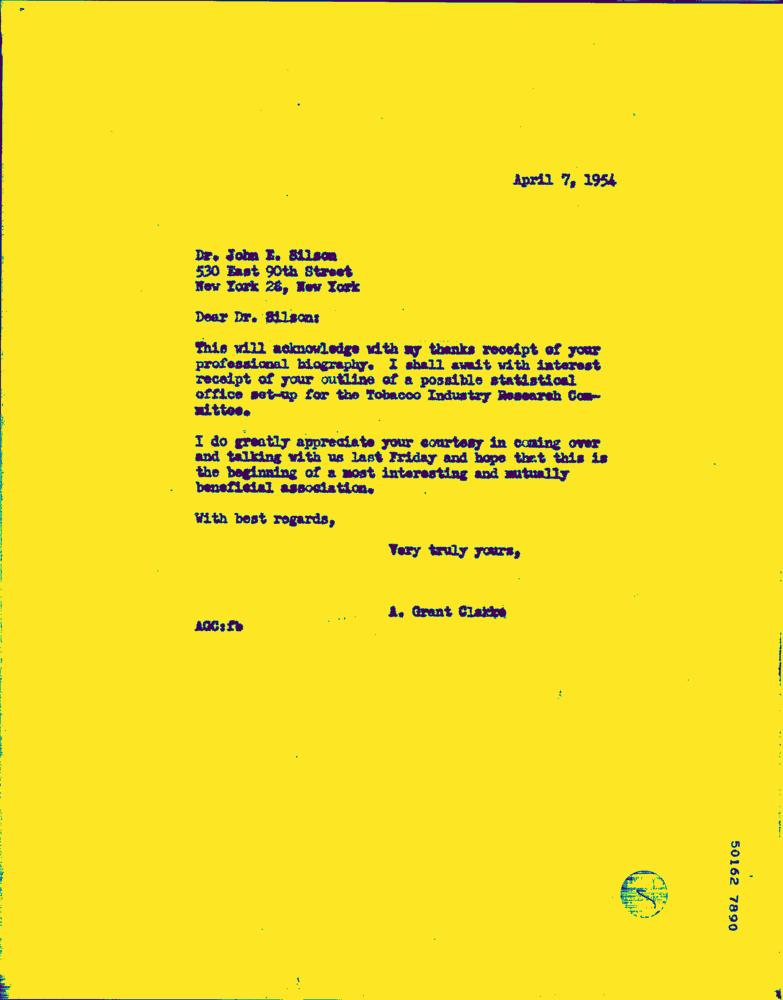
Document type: Letter-Doc